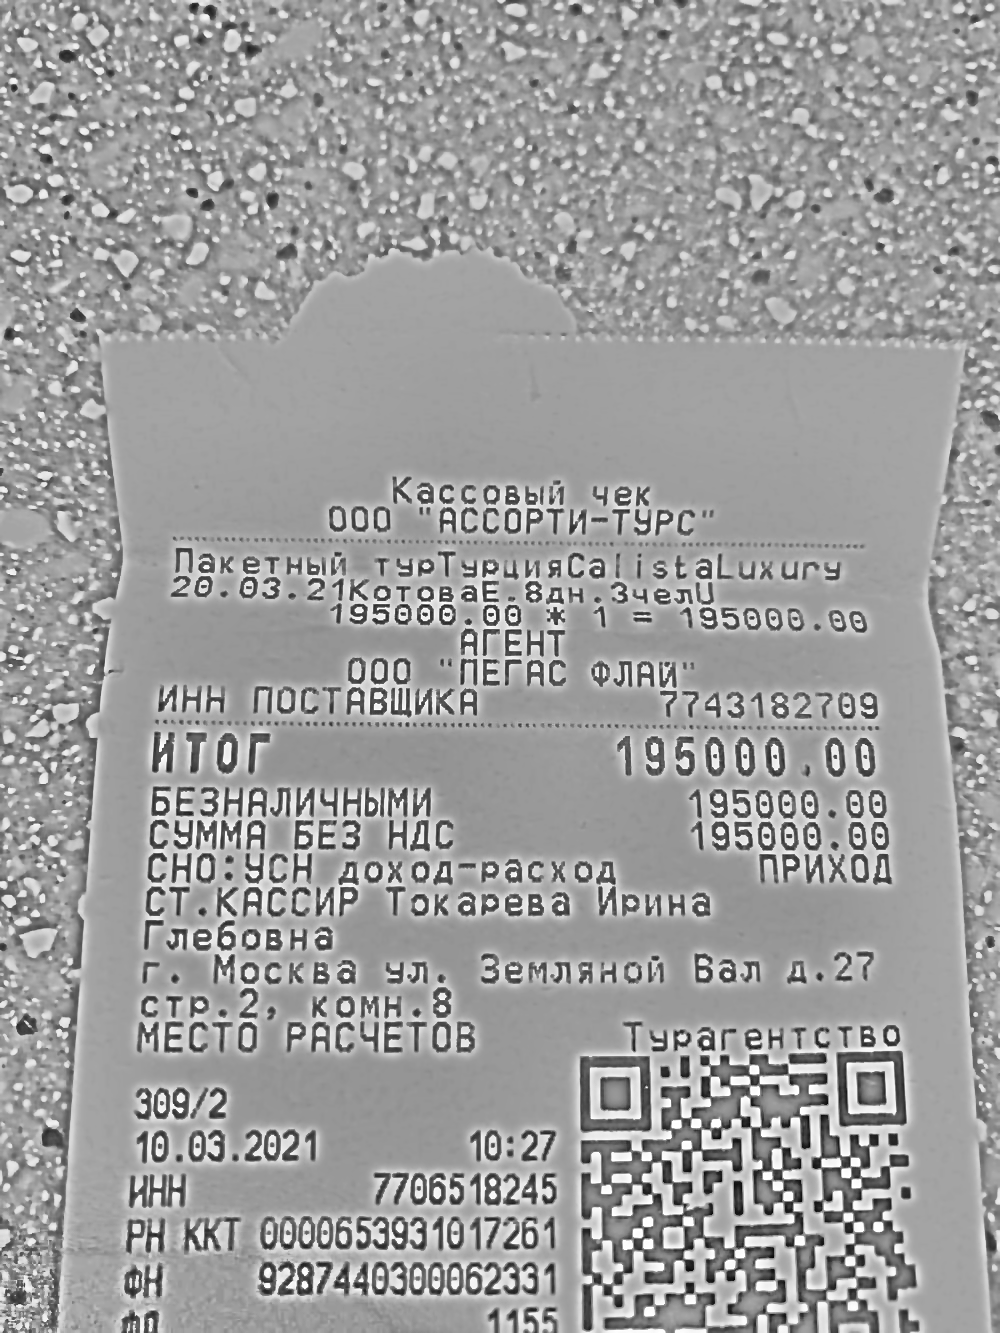
Продавец: ООО "АССОРТИ-ТУРС"
ИНН: 7706518245
Дата: 10.03.2021
Товары: Пакетный туртурцияCalistaLuxury 20.03.21 КотоваЕ. 8дн. 3чел
Количество: 1.000
Цена: 195000.00
Сумма: 195000.00
Итого: 195000.00